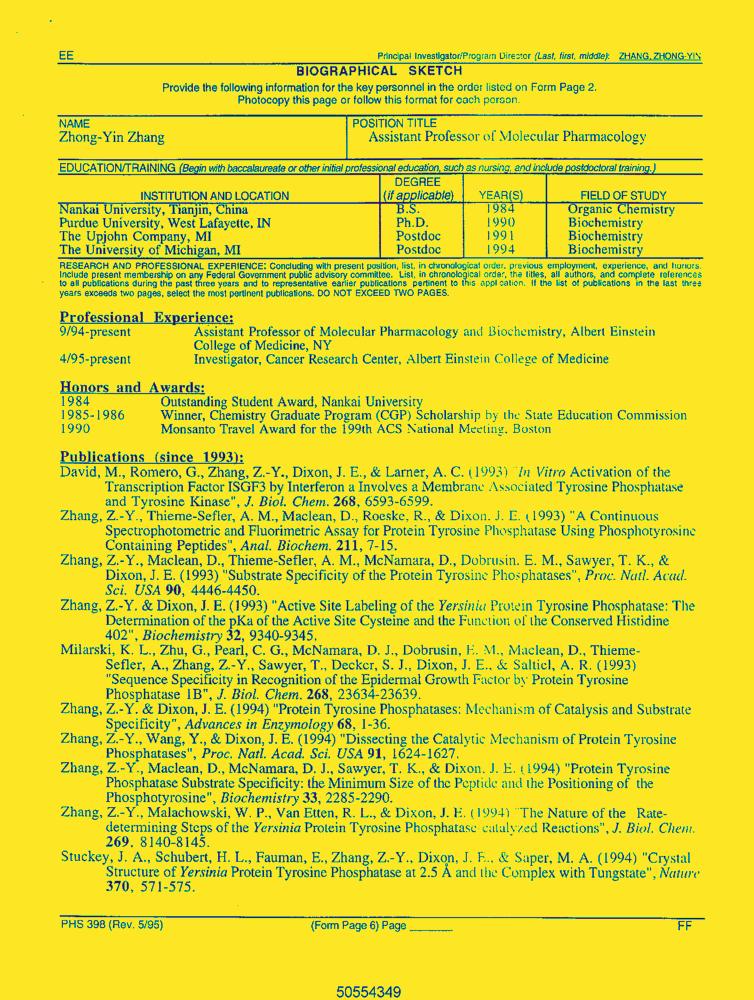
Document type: Resume-Doc